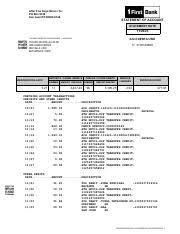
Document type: Invoice